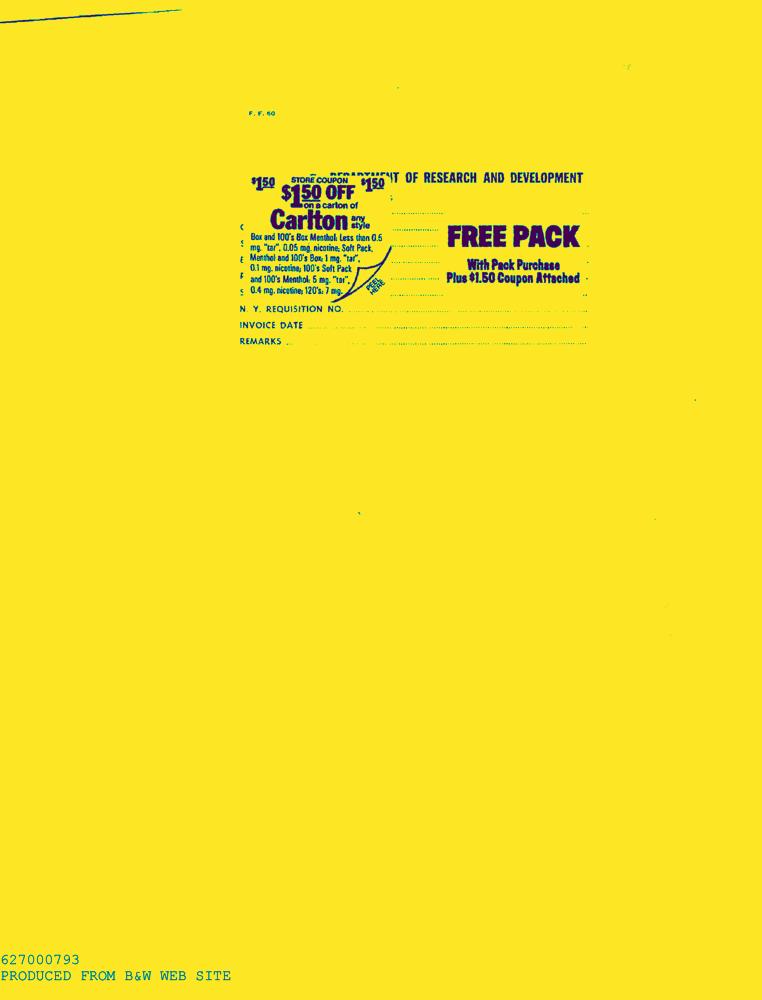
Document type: AD